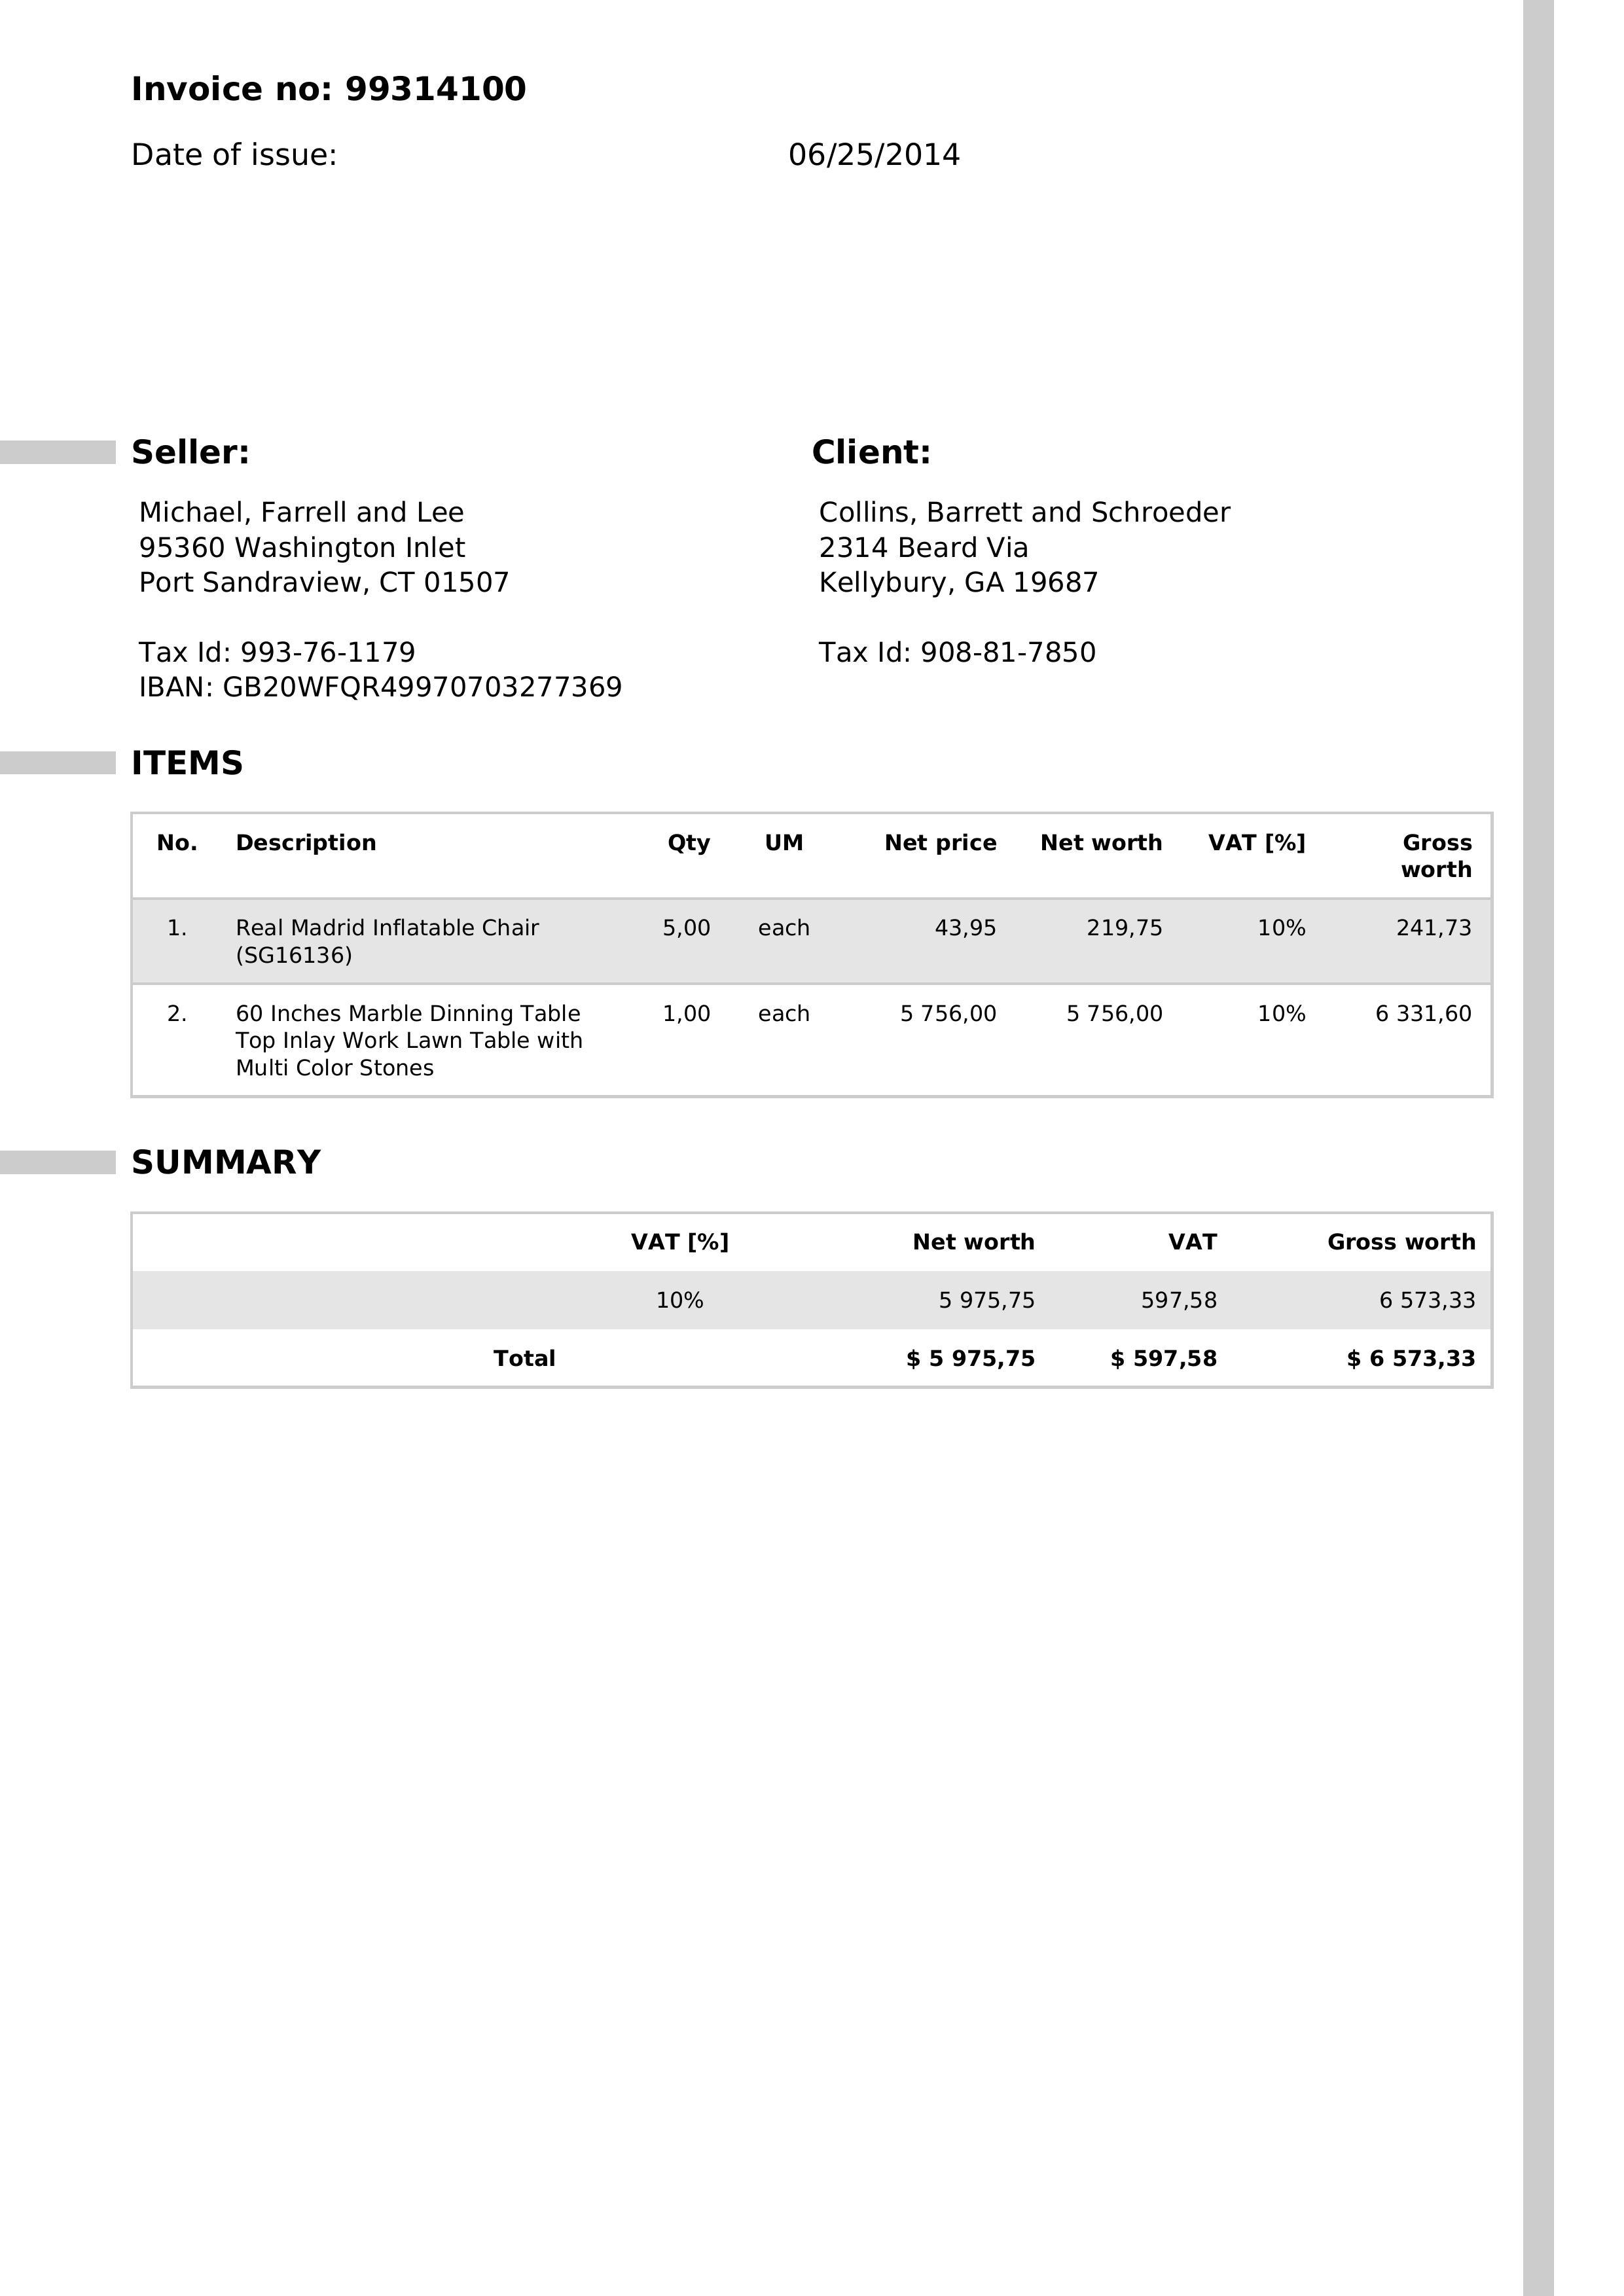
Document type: Invoice